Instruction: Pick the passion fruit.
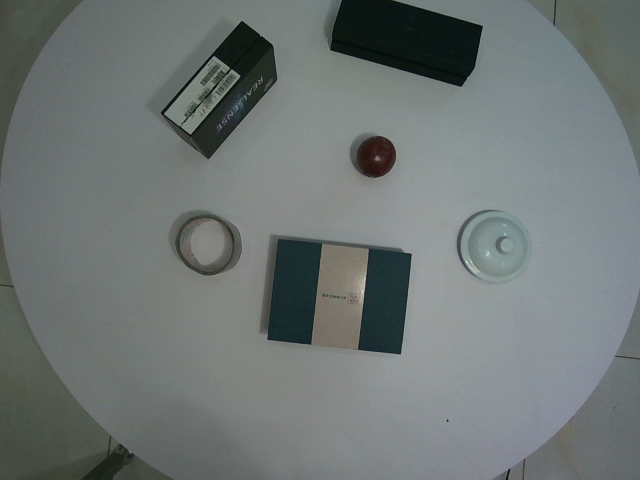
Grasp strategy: vertical